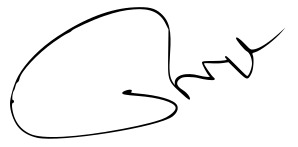
Signature of: p t usha